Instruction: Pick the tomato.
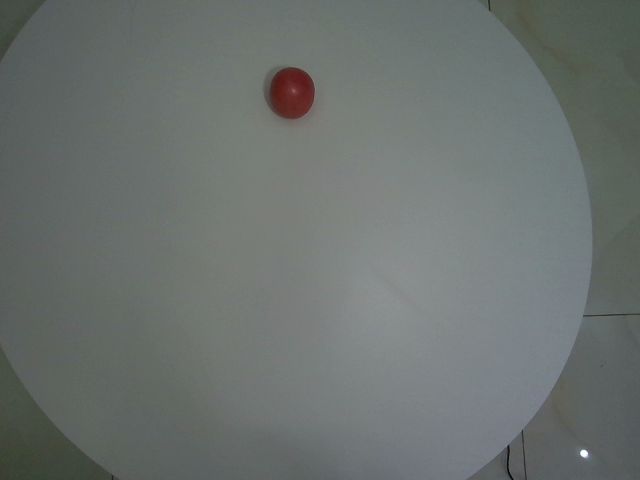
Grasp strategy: vertical